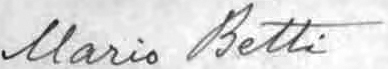
Signature of: mario betti